Question: What is the earliest payment due date mentioned in the document?
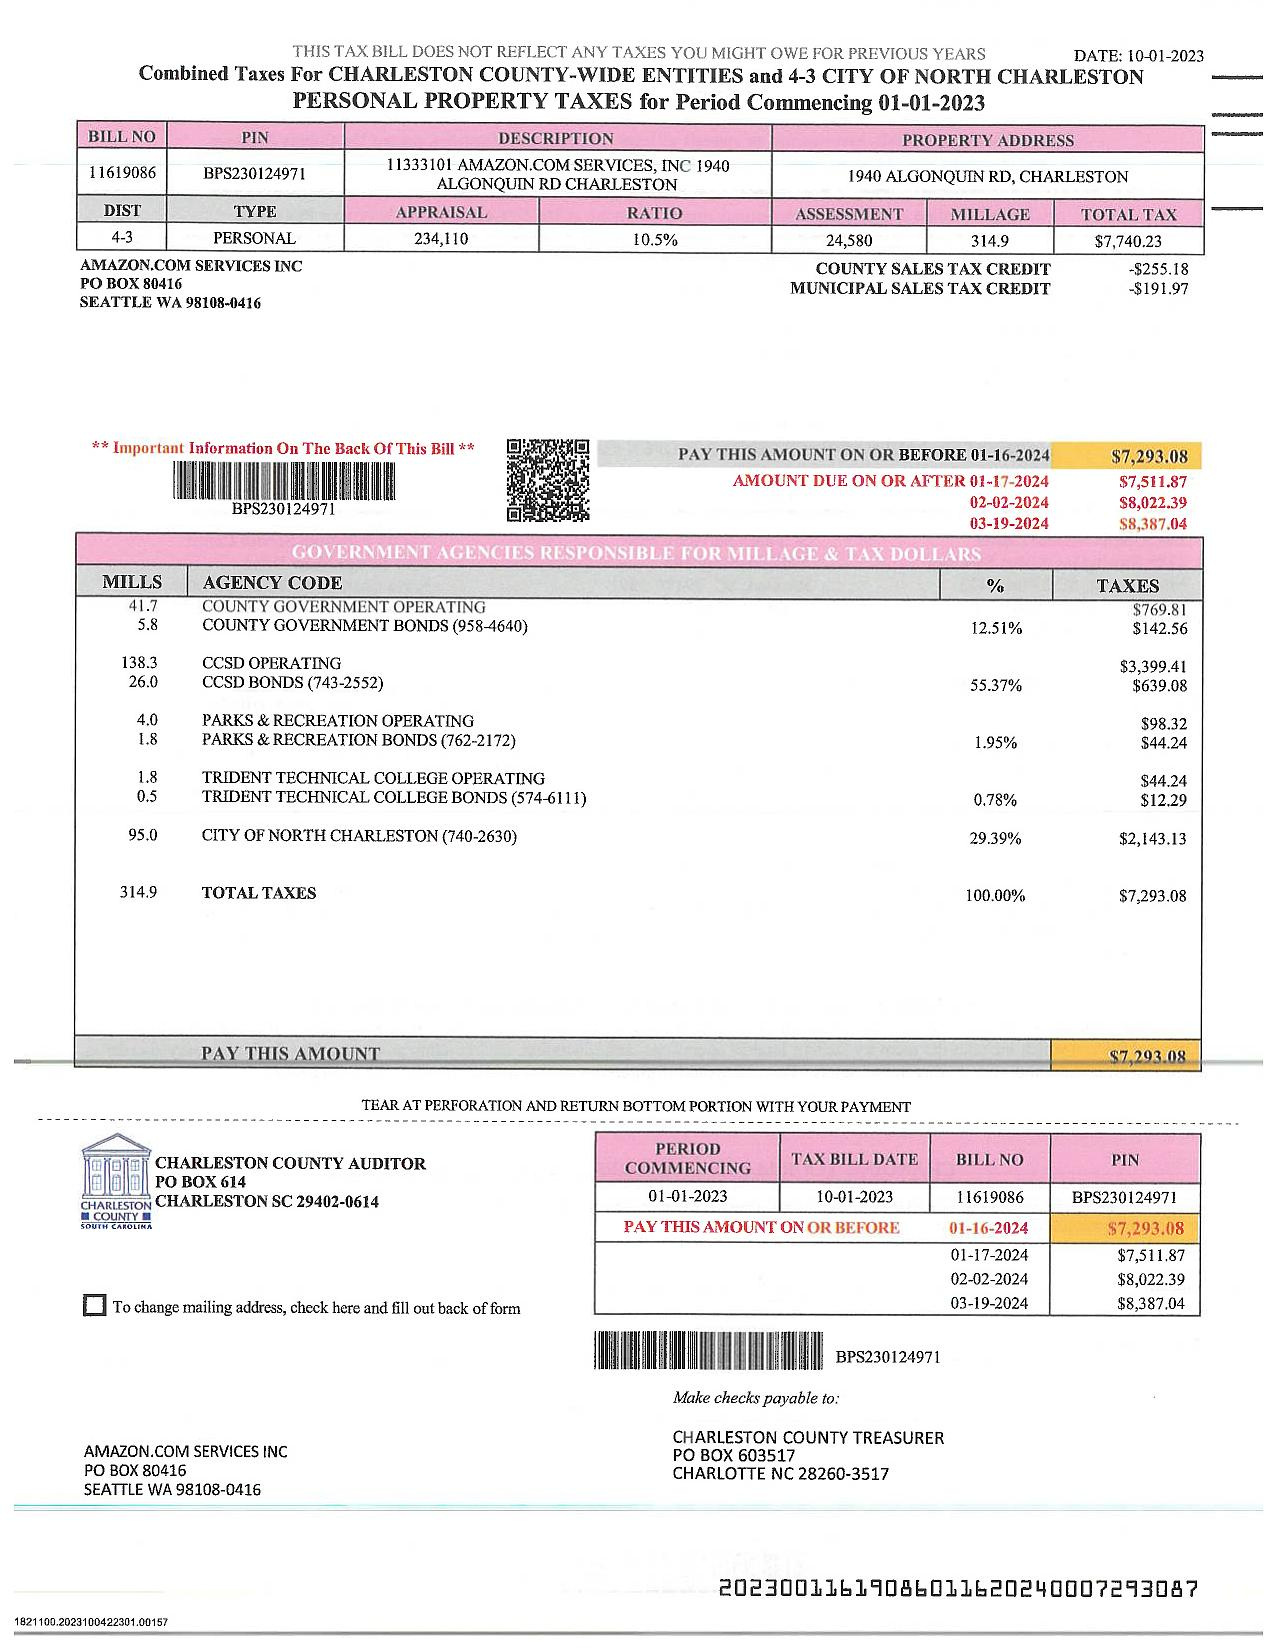
Answer: "1/16/24"